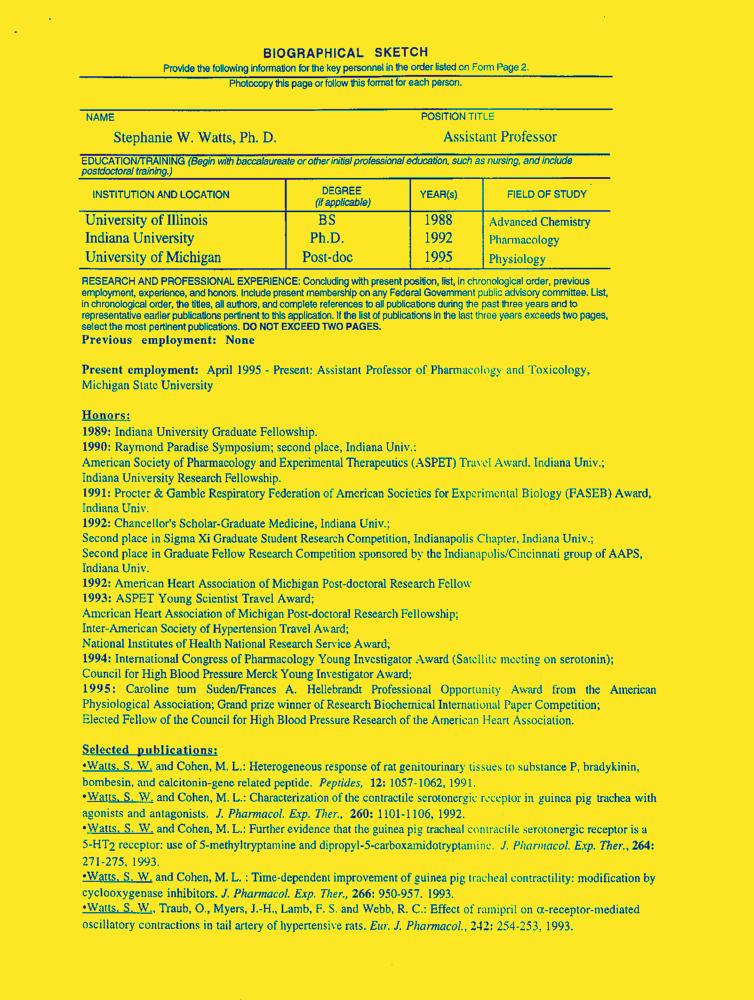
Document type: Resume-Doc